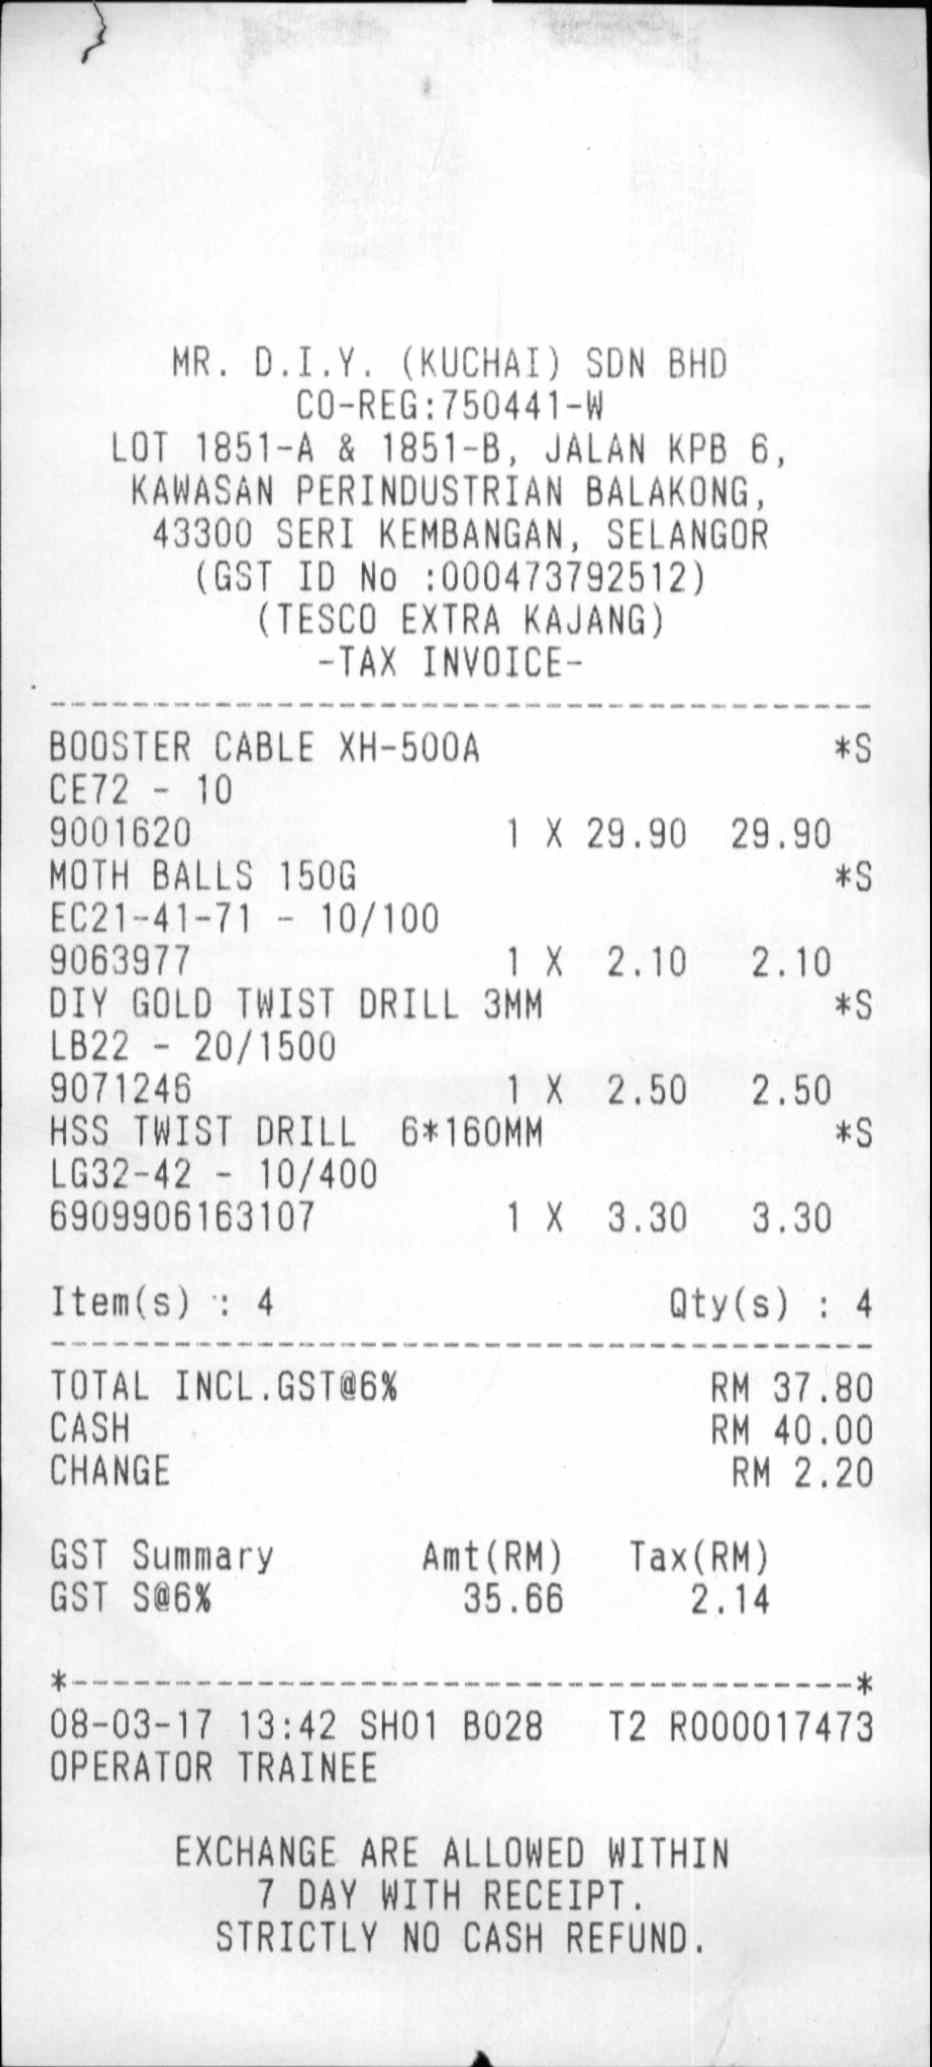
MR. D.I.Y. (KUCHAI) SDN BHD
CO-REG: 750441-W
LOT 1851-A & 1851-B, JALAN KPB 6,
KWANSAN PERINDUSTRIAN BALANKONG,
43300 SERI KEMBANGAN, SELANGOR
(GST ID NO :000473792512)
(TESCO EXTRA KAJANG)
-TAX INVOICE-
BOOSTER CABLE XH-500A
*S
CE72 - 10
9001620
1
X
29.90
29.90
MOTH BALLS 150G
*S
EC21-41-71 - 10/100
9063977
1
X
2.10
2.10
DIY GOLD TWIST DRILL 3MM
*S
LB22 - 20/1500
9071246
1
X
2.50
2.50
HSS TWIST DRILL 6*160MM
*S
LG32-42 - 10/400
6909906163107
1
X
3.30
3.30
ITEM(S) : 4
QTY(S) : 4
TOTAL INCL. GST@6%
RM 37.80
CASH
RM 40.00
CHANGE
RM 2.20
GST SUMMARY
AMT(RM)
TAX(RM)
GST S@6%
35.66
2.14
08-03-17 13:42 SH01 B028
T2 R000017473
OPERATOR TRAINEE
EXCHANGE ARE ALLOWED WITHIN
7 DAY WITH RECEIPT,
STRICTLY NO CASH REFUND.